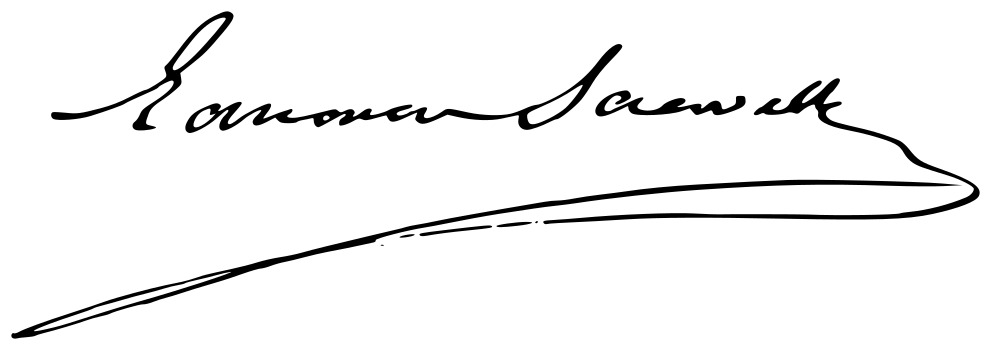
Signature of: eduardo saavedra